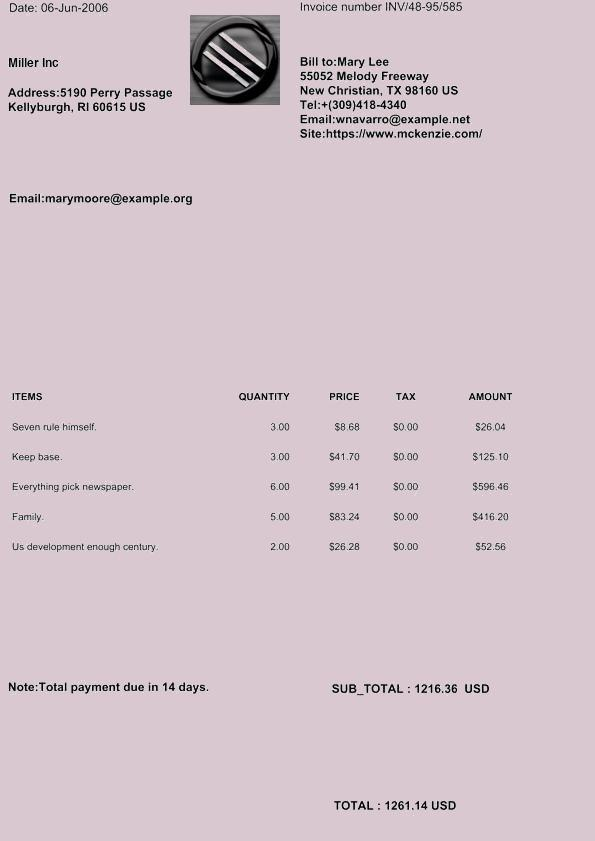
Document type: Invoice